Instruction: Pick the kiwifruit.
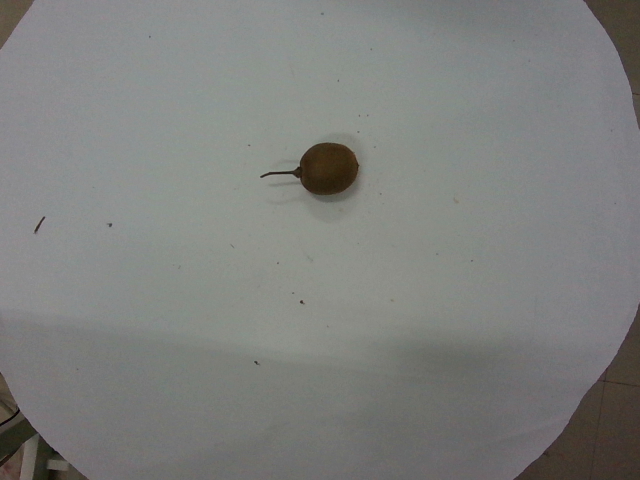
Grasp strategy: vertical